Extract the amount written in words, the amount in digits, the name of the payee, the date on the cheque, and the bank's name from the image.
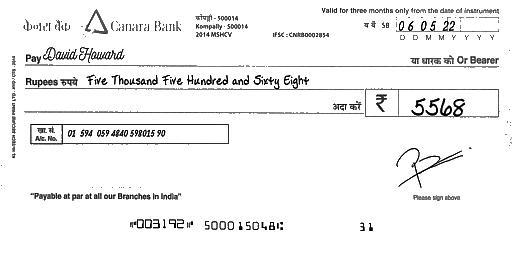
amt_in_words: Five Thousand Five Hundred and Sixty Eight
amt_in_figures: 5568
payee_name: David Howard
bank_name: Canara Bank
cheque_date: 06/05/22